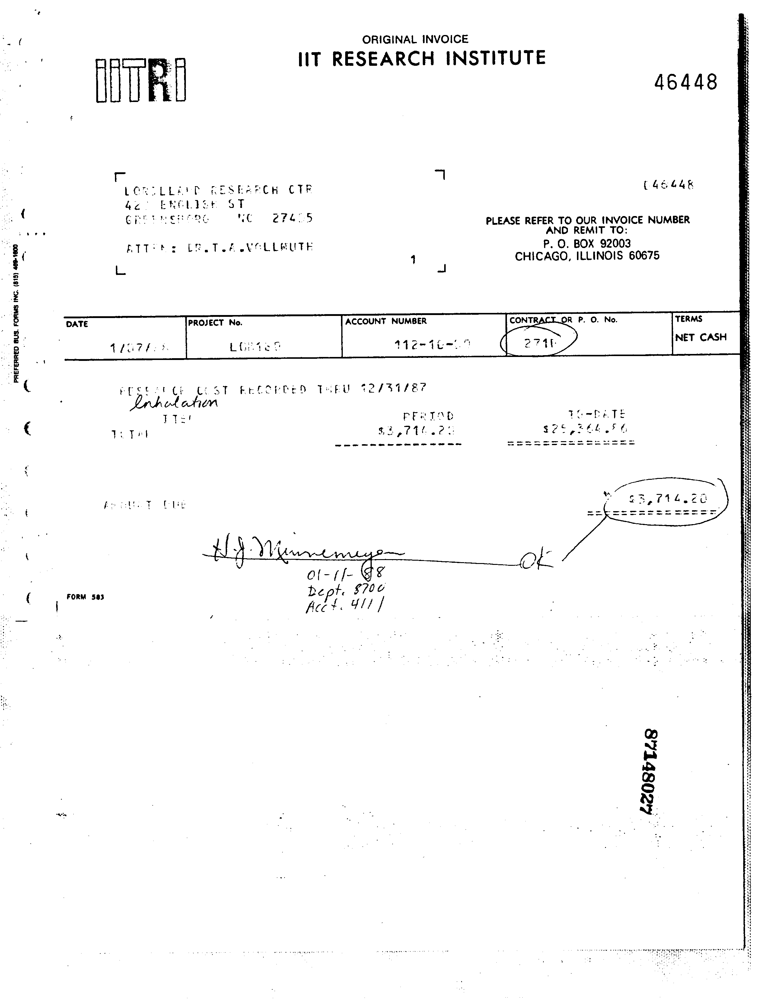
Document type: Invoice